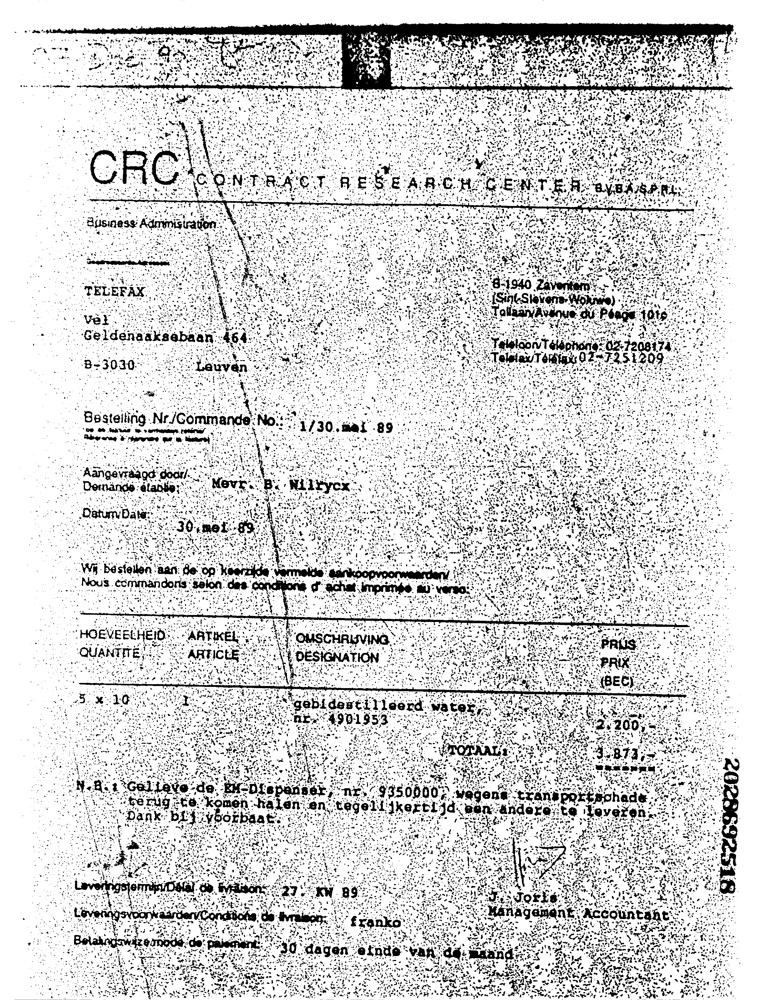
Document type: Invoice